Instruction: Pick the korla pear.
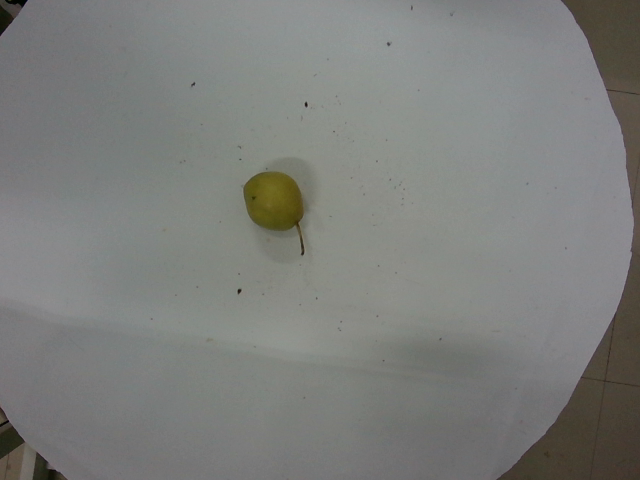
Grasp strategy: vertical